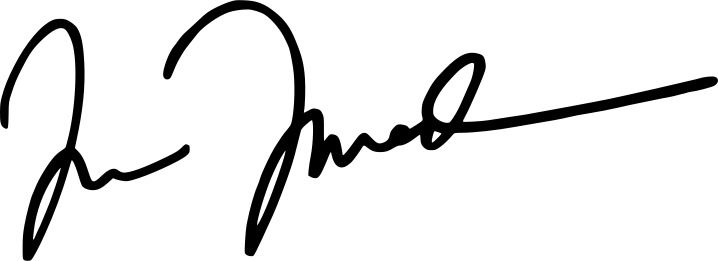
Signature of: tim freedman